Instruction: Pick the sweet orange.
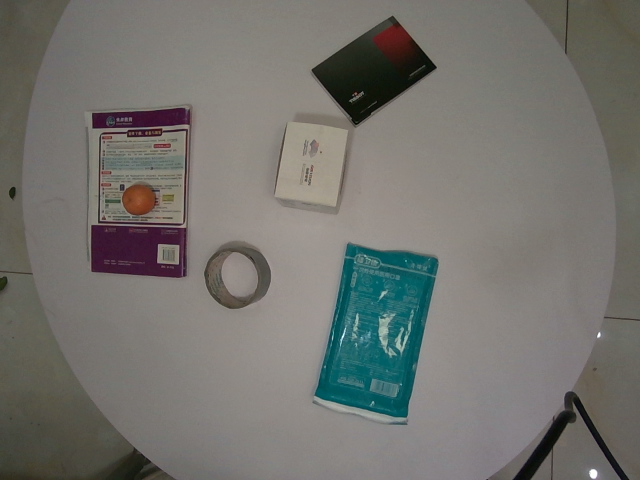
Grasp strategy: vertical